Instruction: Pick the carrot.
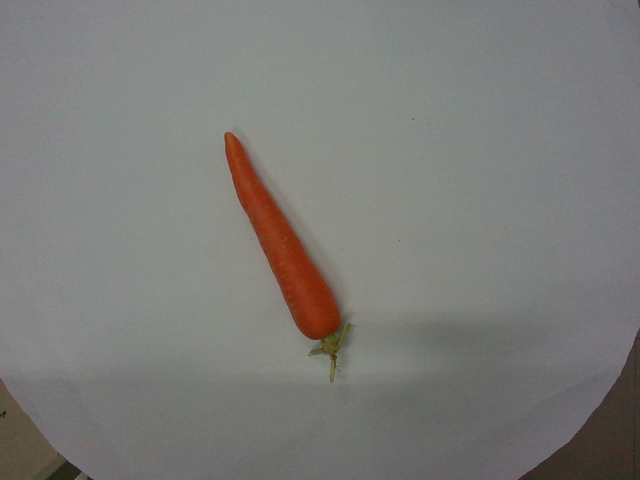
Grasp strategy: vertical